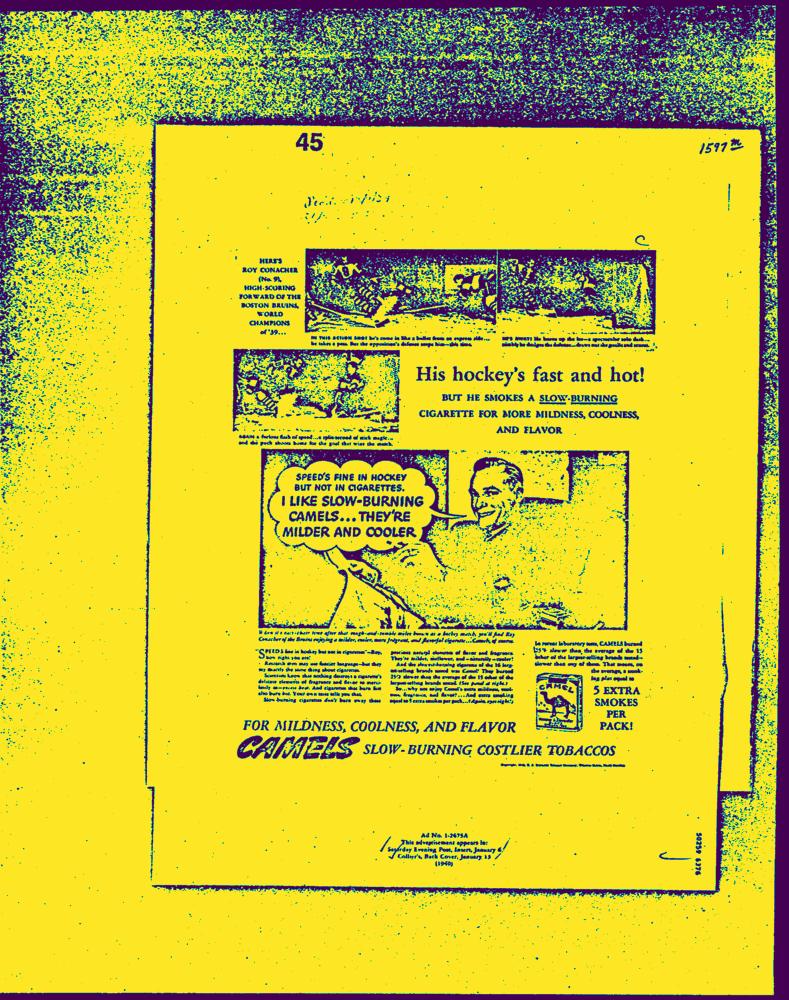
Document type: AD